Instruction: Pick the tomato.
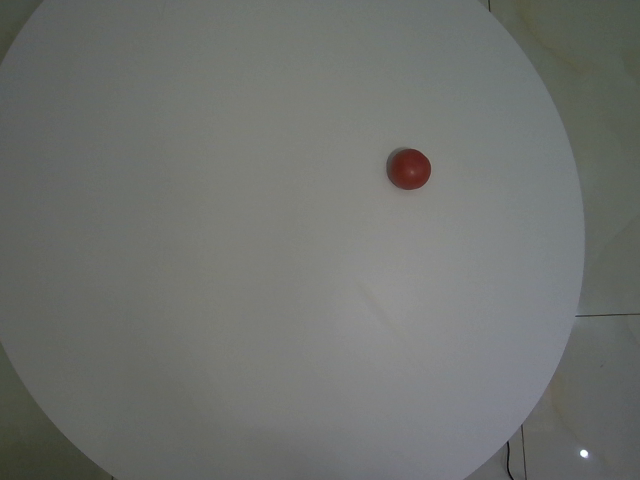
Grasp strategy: vertical